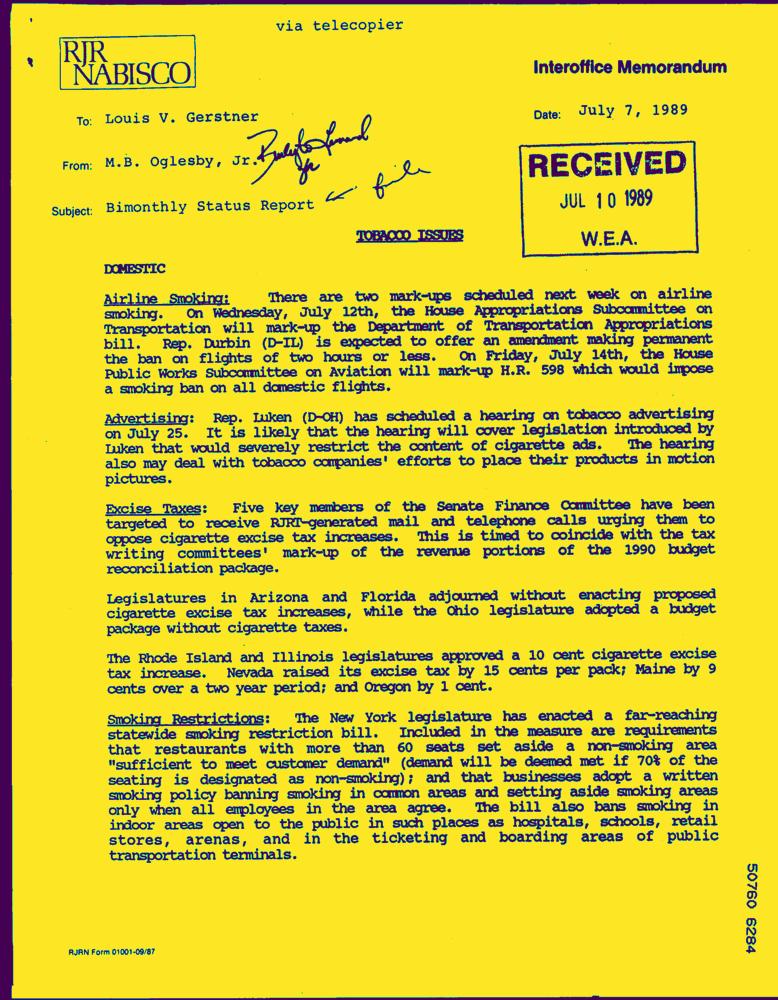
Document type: Letter-Doc